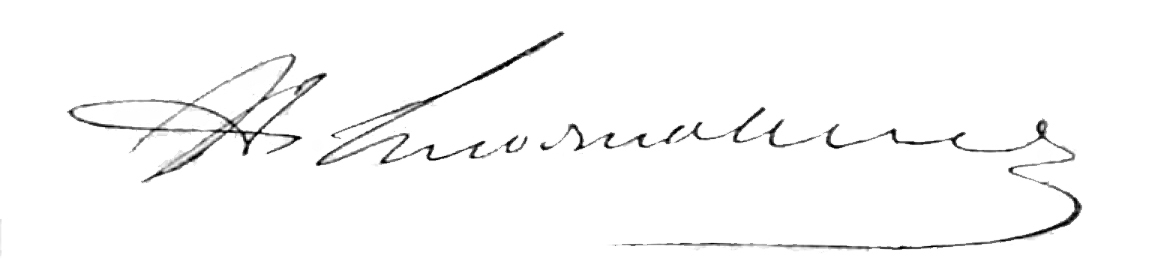
Signature of: nikolay stoyanovskiy